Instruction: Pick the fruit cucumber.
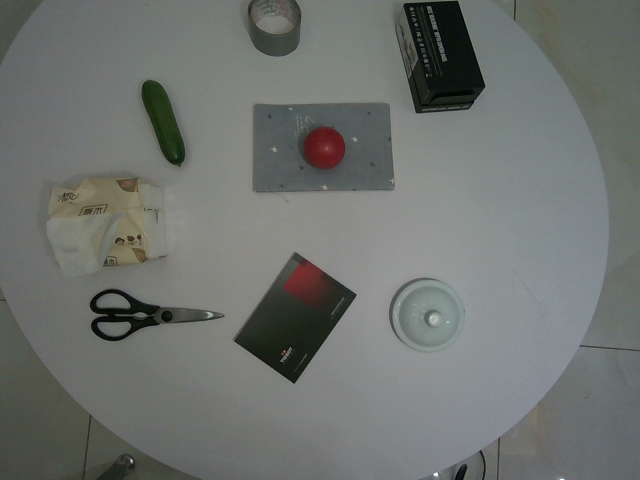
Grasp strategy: vertical